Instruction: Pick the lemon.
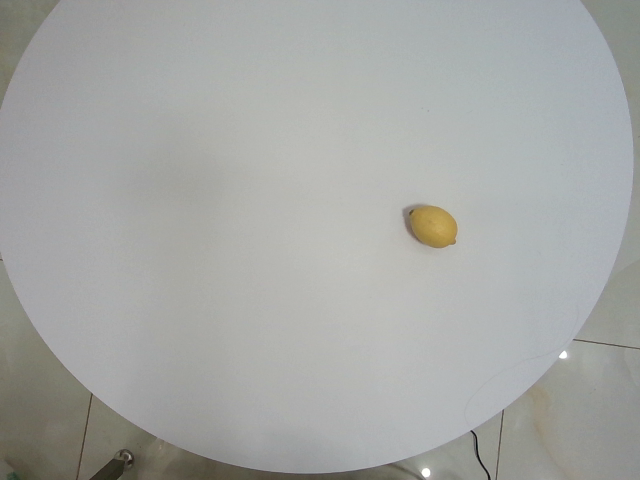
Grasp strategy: vertical